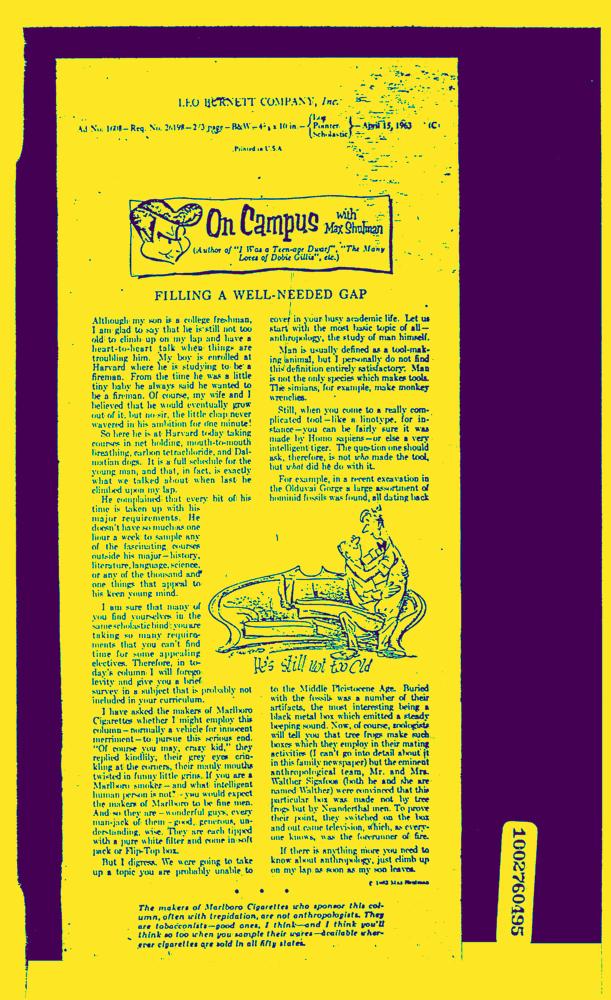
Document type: News-Article